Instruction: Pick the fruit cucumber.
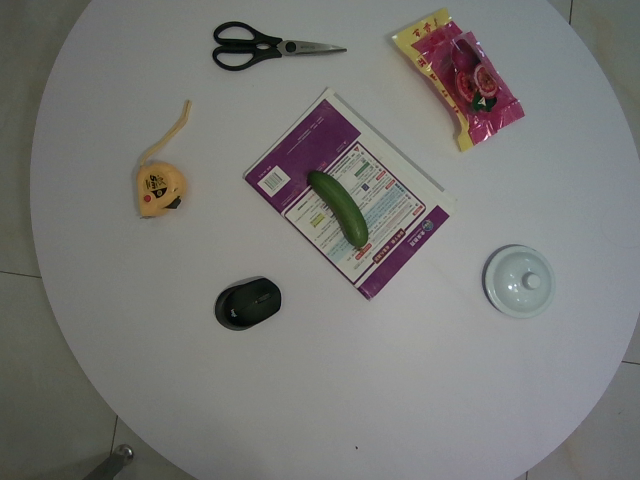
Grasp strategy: vertical